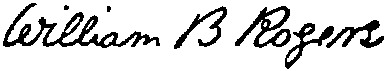
Signature of: william barton rogers